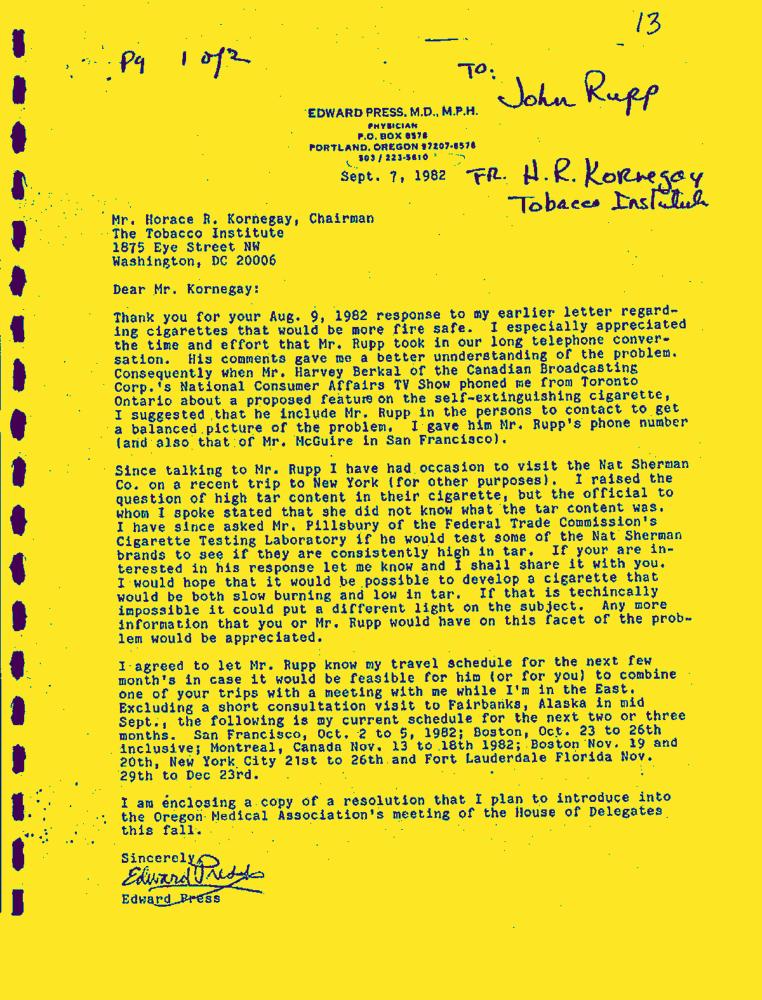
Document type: Letter-Doc